Question: What appears to be the issue?
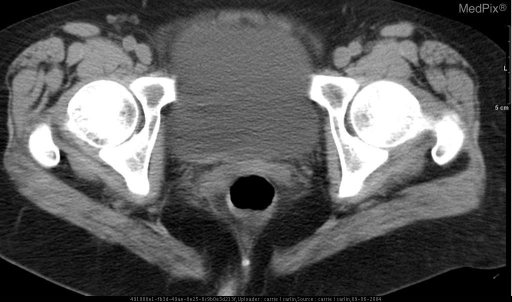
Answer: The findings suggest Multiple CT images demonstrate difuse, smooth distal colonic thickening from the splenic flexure to the proximal sigmoid colon.  There is surrounding pericolonic inflammation.  There is no pneumatosis or abnormal dilation.. Axial CT images through transverse and distal colon with oral contrast.  Note the diffuse, smooth colonic thickening from the splenic flexure to the proximal sigmoid colon with sparing of the proximal transverse colon and rectum.  There is no pneumatosis or dilation.. The patient might have a history of 57 yo female with rectal bleeding and hypotension.